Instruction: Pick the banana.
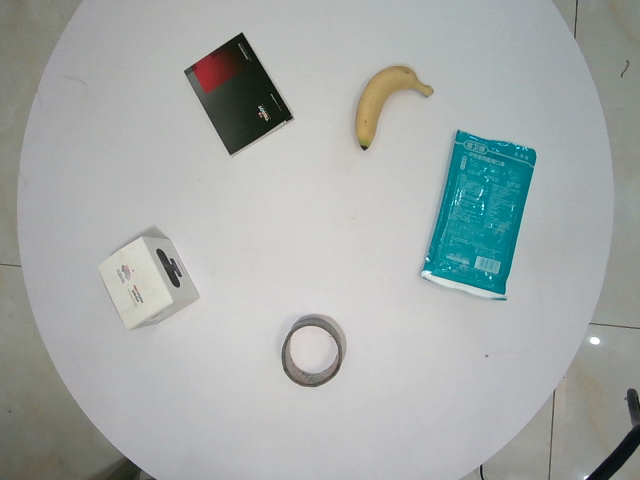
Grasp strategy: vertical